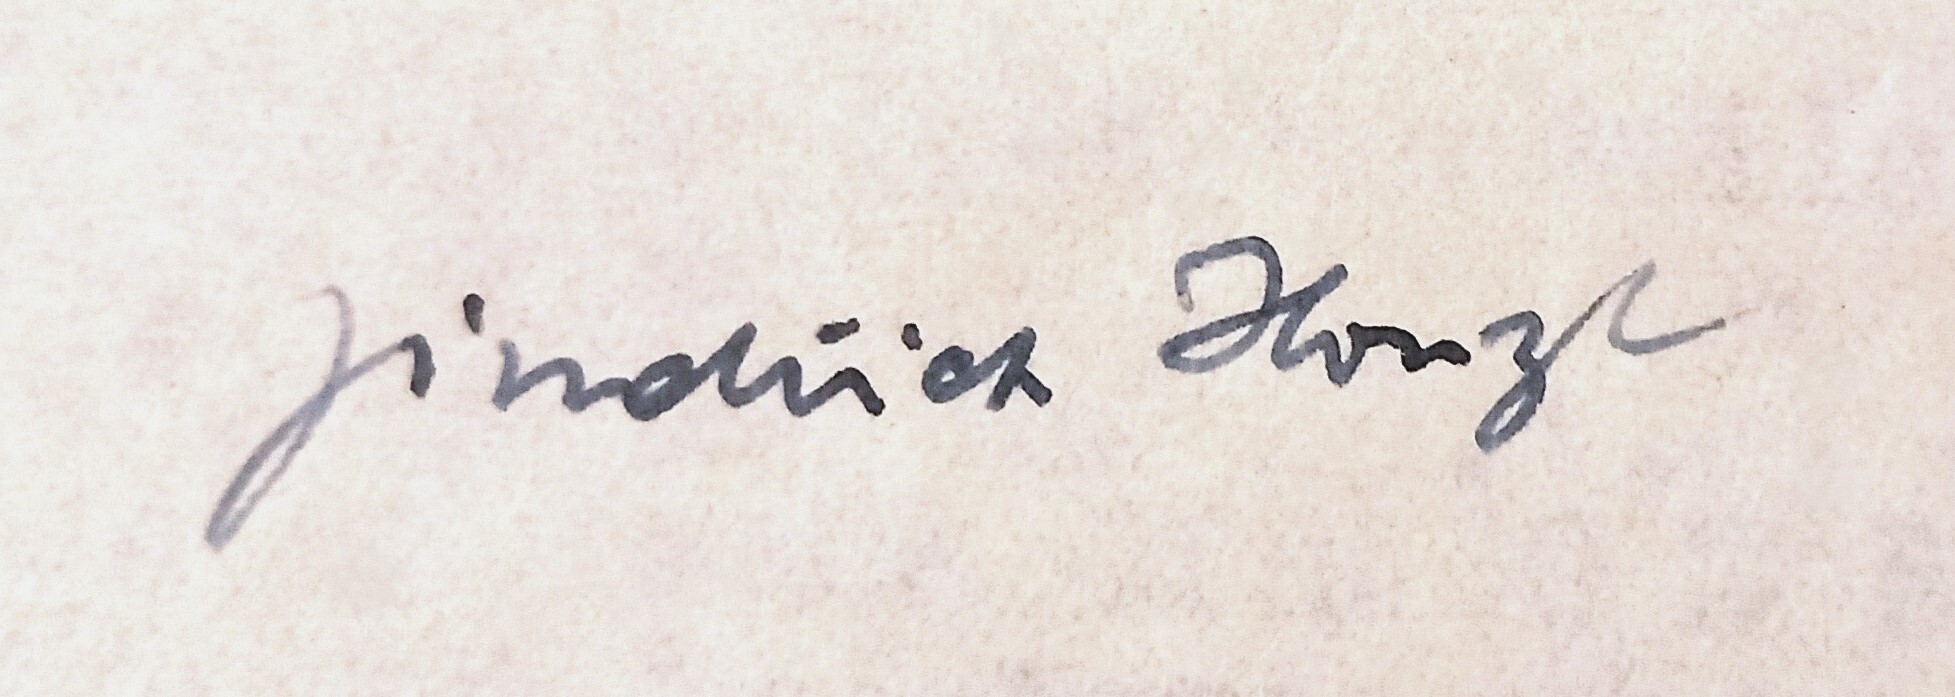
Signature of: jindřich honzl